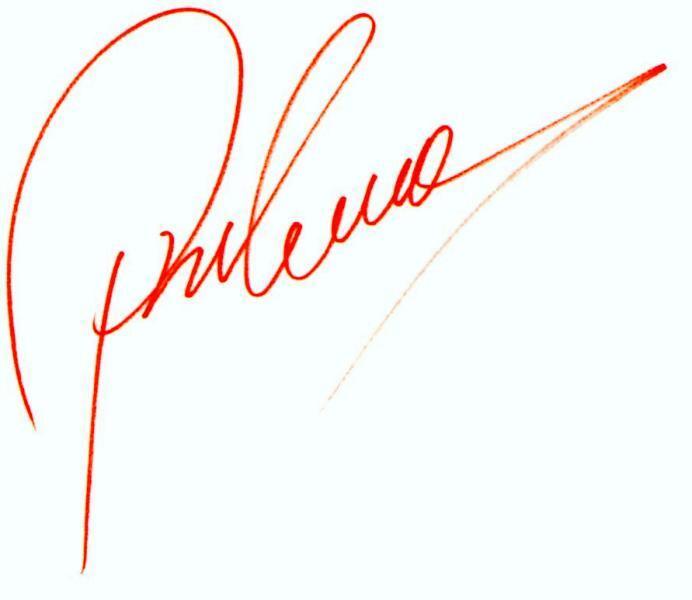
Signature of: zdeněk pohlreich